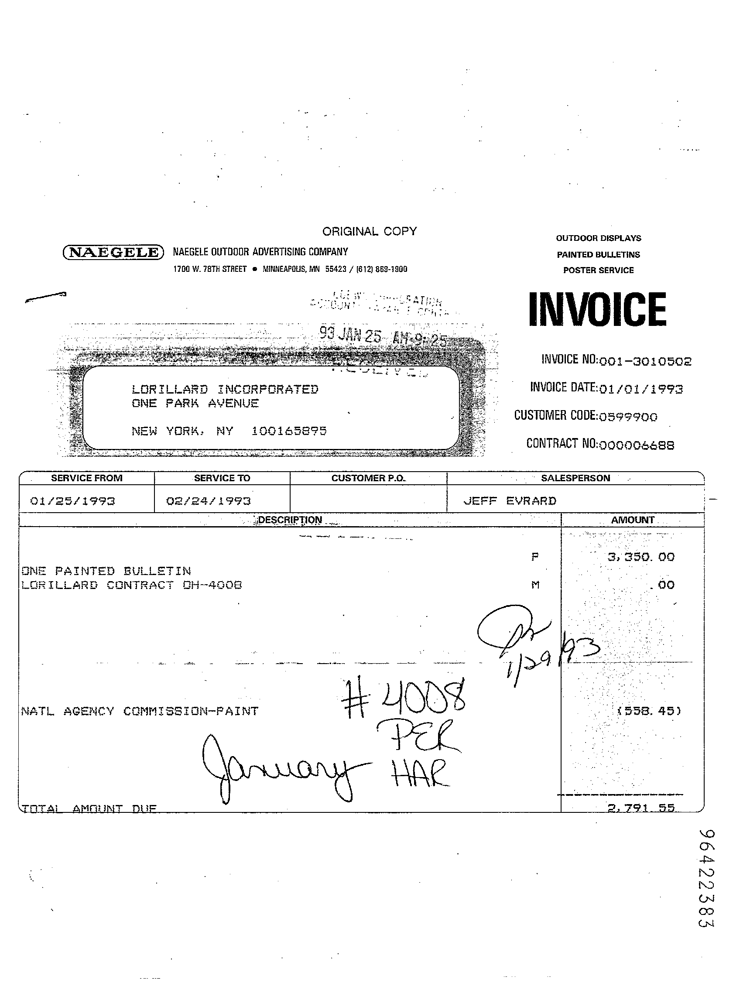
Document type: Invoice